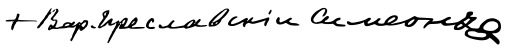
Signature of: simeon of varna and preslav